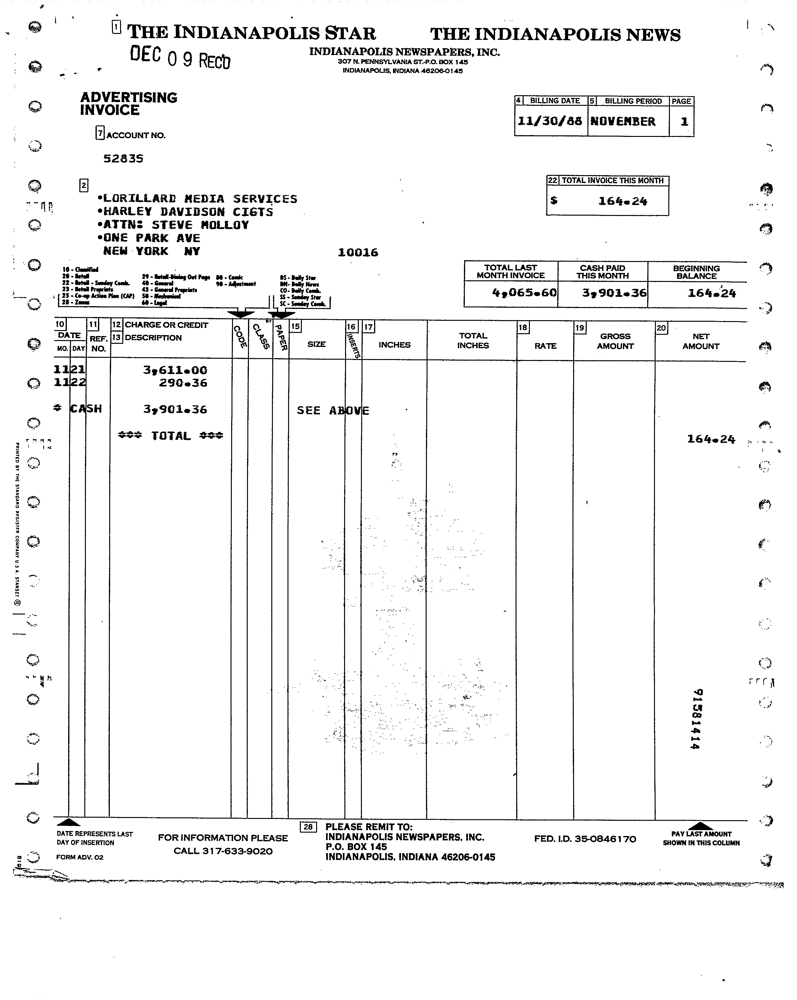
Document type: Invoice